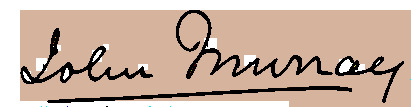
Signature of: john murray